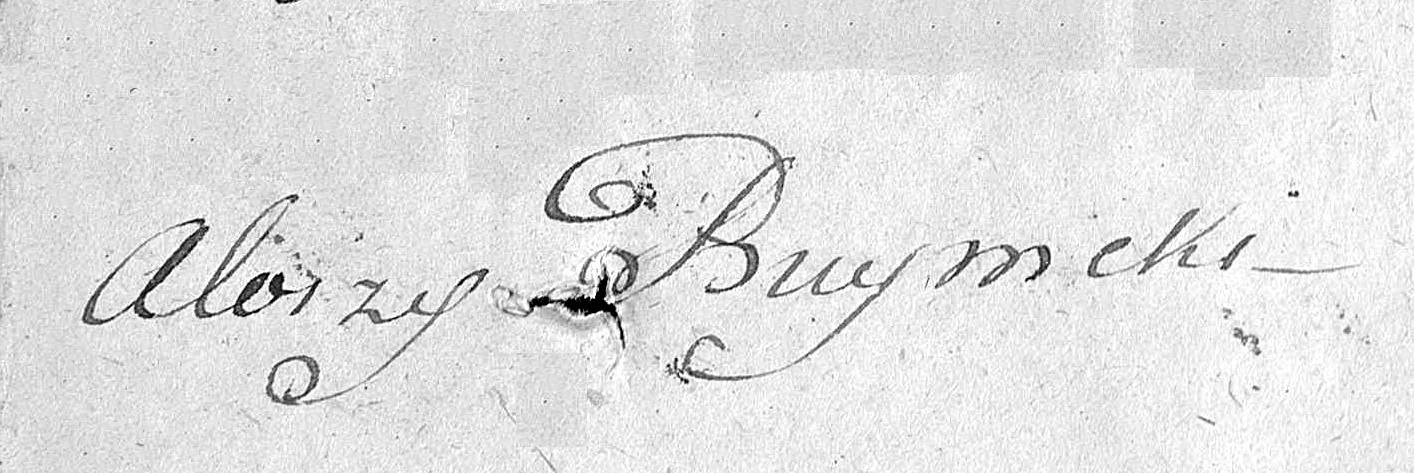
Signature of: alojzy bujnicki